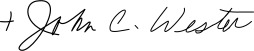
Signature of: john charles wester